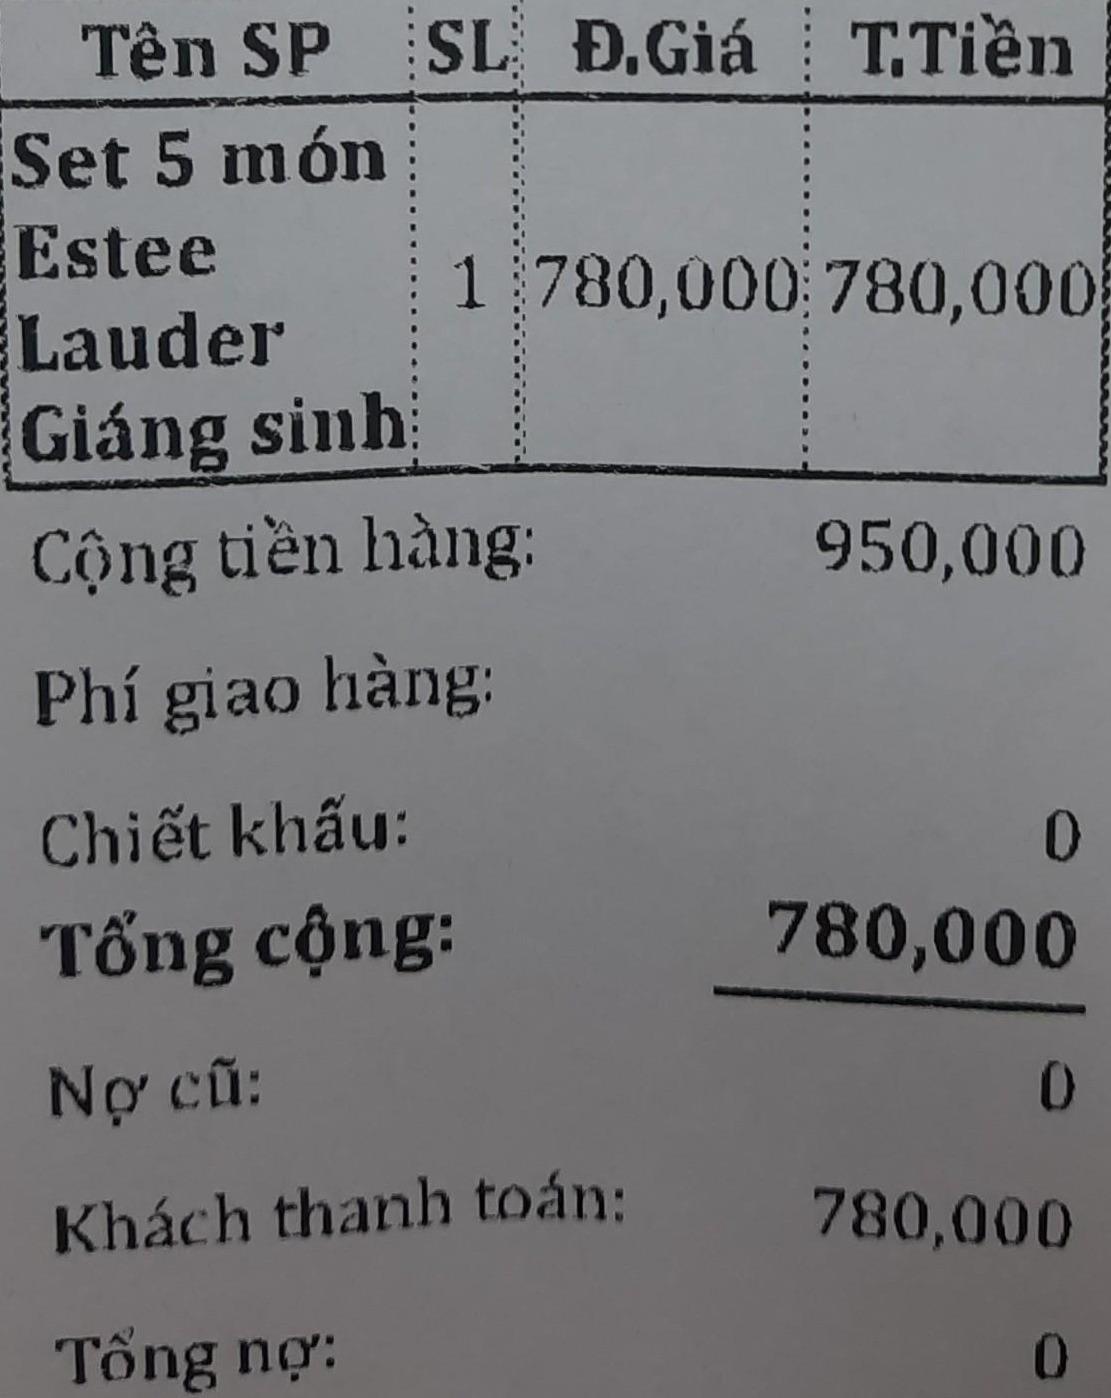
<table>
<tr>
<th>Tên SP</th>
<th>SL</th>
<th>Đ.Giá</th>
<th>T.Tiền</th>
</tr>
<tr>
<td>Set 5 món Estee Lauder Giáng sinh</td>
<td>1</td>
<td>780,000</td>
<td>780,000</td>
</tr>
</table>

Cộng tiền hàng: 950,000
Phí giao hàng:
Chiết khấu: 0
Tổng cộng: 780,000
Nợ cũ: 0
Khách thanh toán: 780,000
Tổng nợ: 0